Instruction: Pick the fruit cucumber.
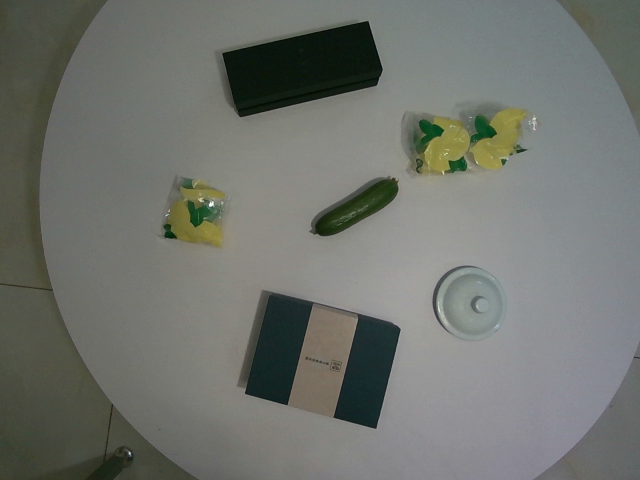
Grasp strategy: vertical